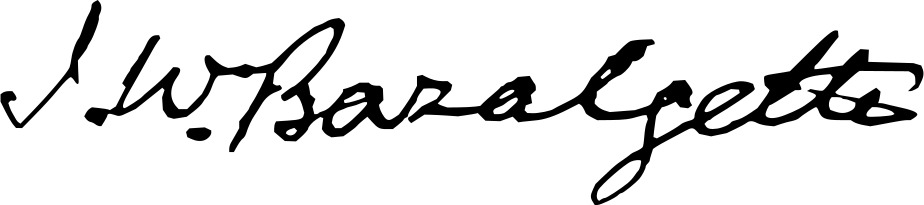
Signature of: joseph bazalgette